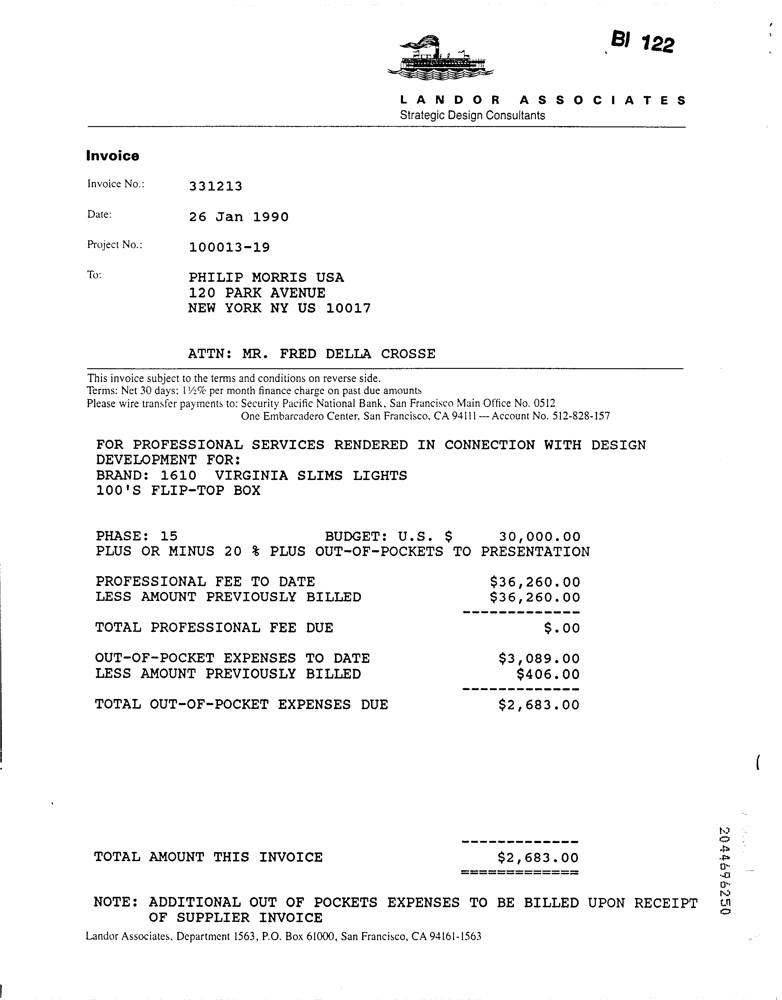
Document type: Invoice